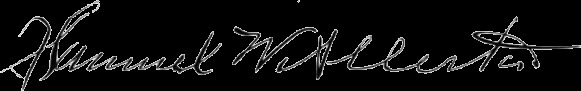
Signature of: samuel w allerton